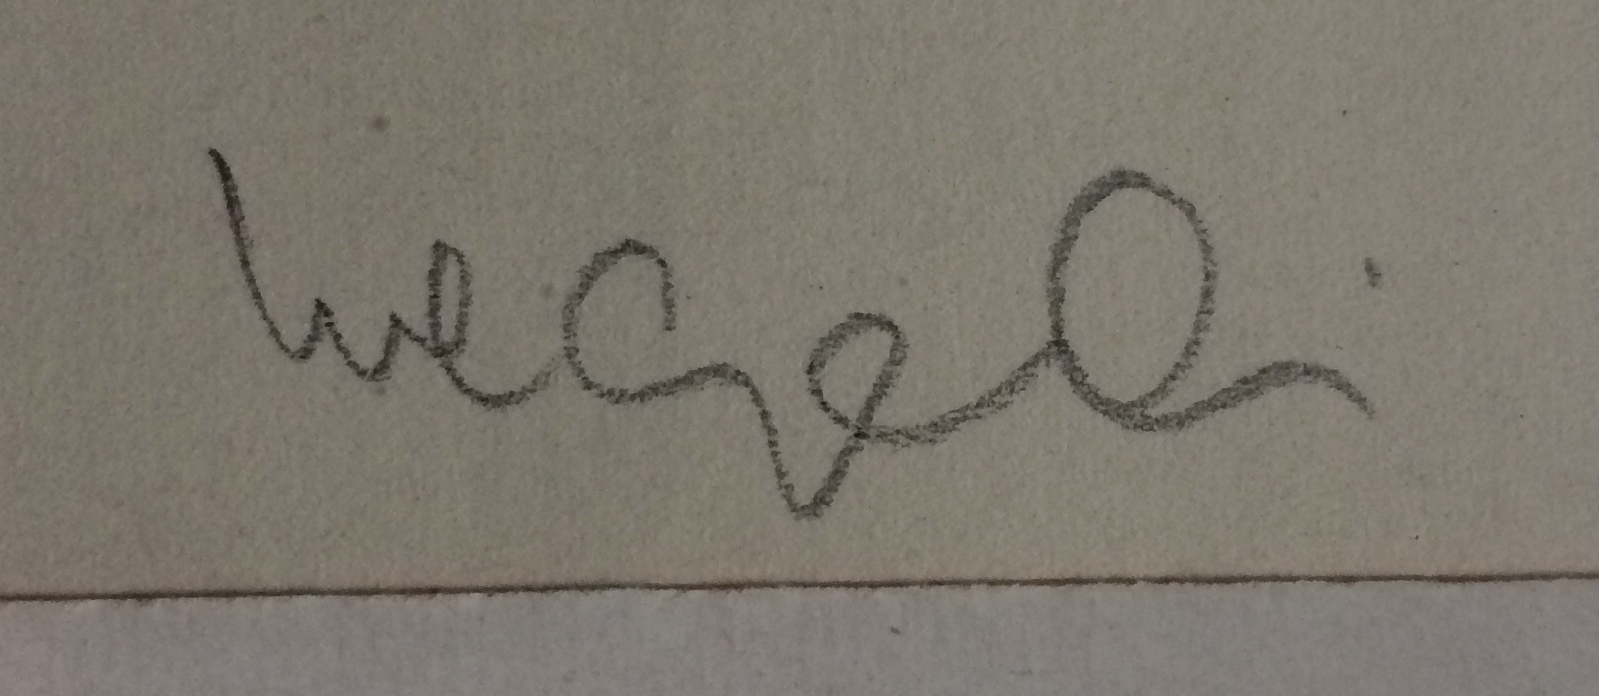
Signature of: zoltán szegedi